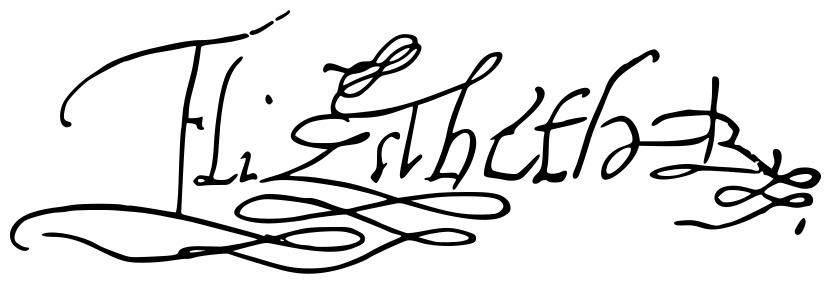
Signature of: elizabeth i of england